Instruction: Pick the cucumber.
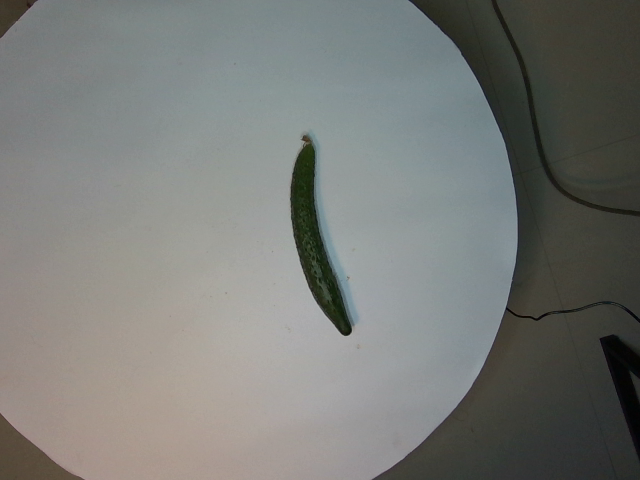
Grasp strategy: vertical